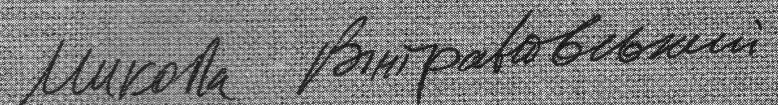
Signature of: mykola vinhranovskyi